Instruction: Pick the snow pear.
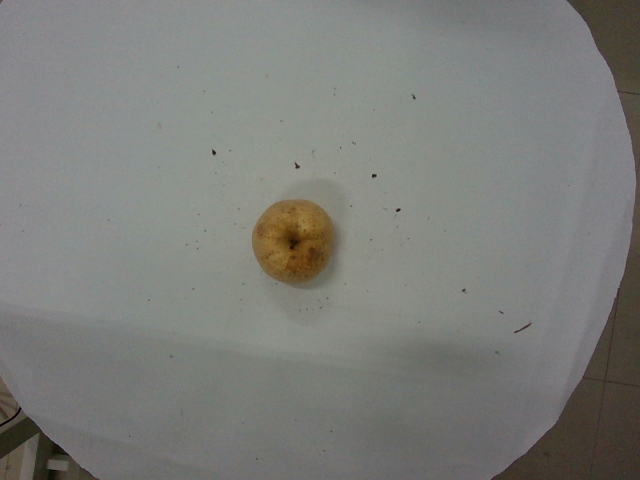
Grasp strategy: vertical